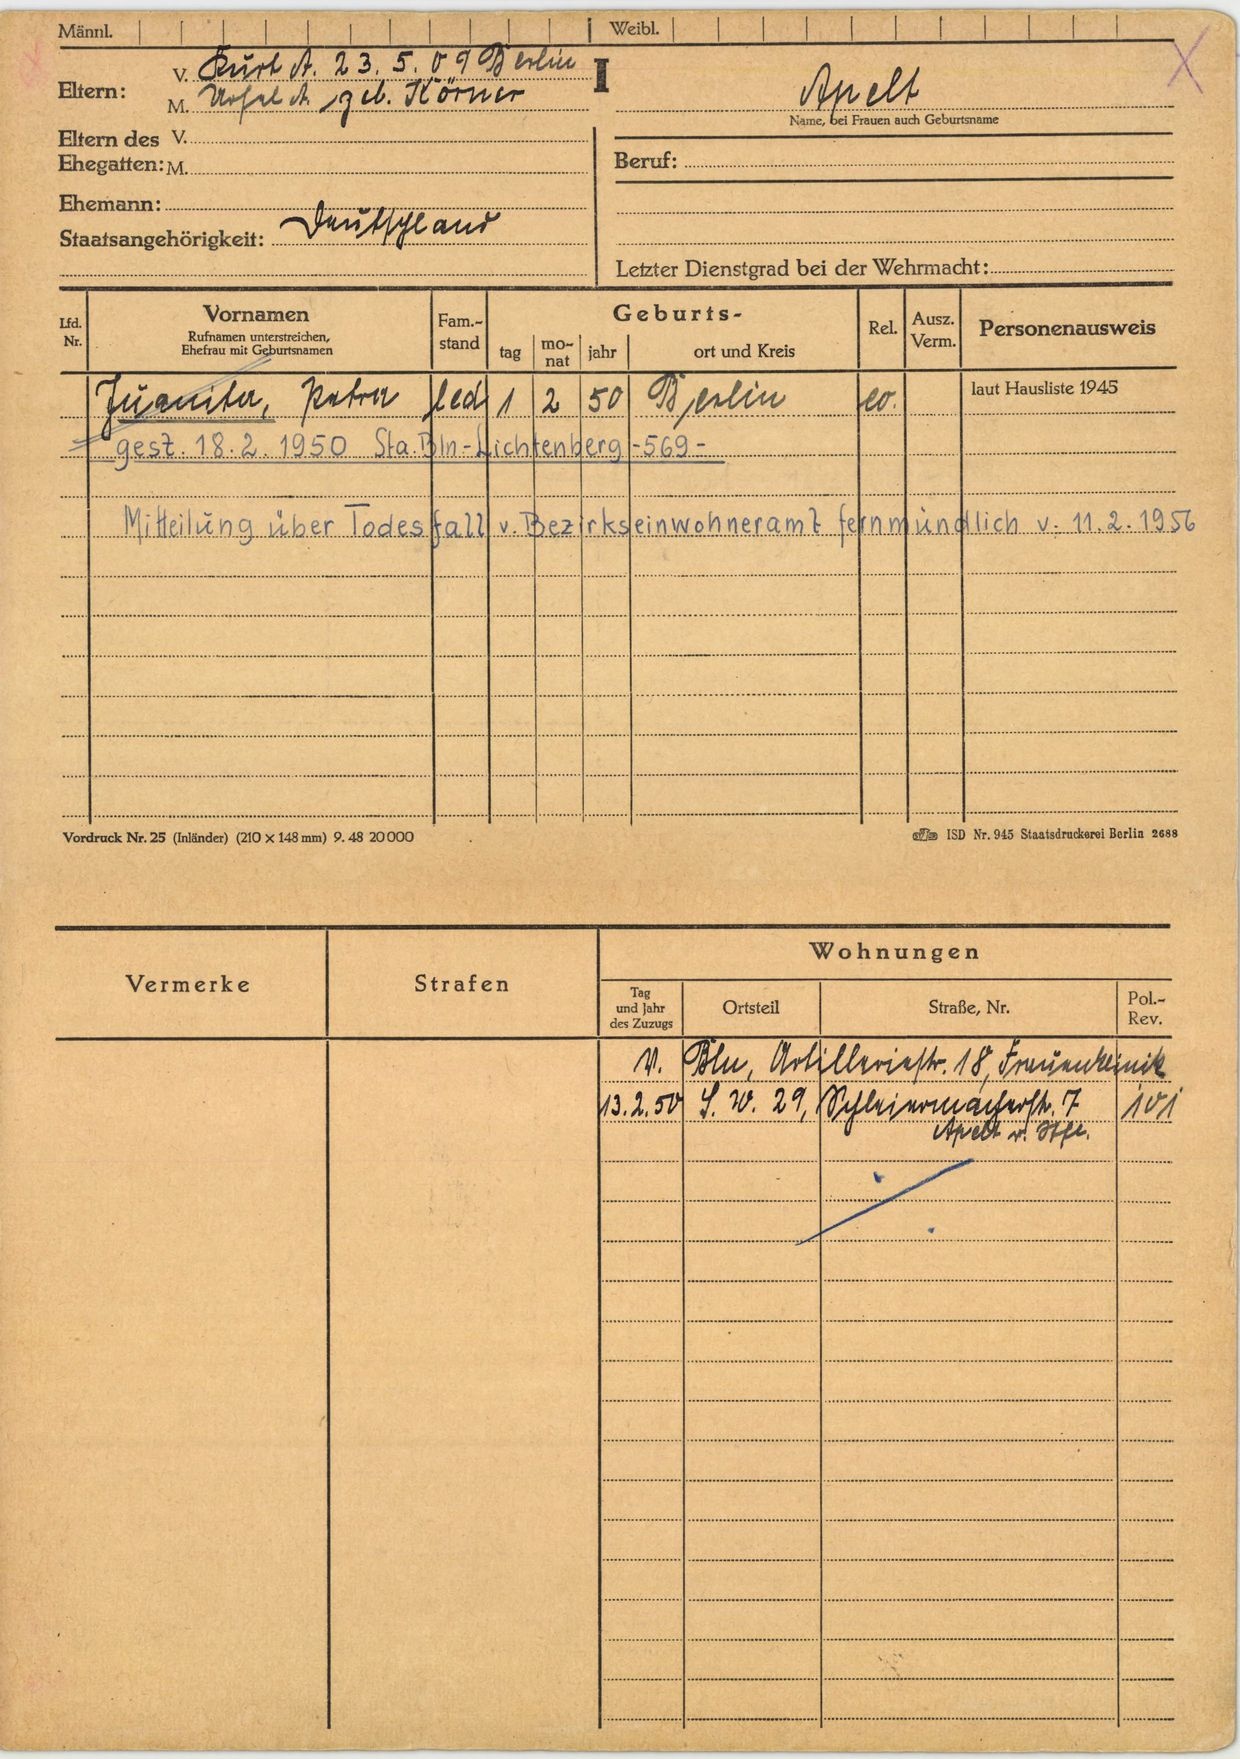
Apelt